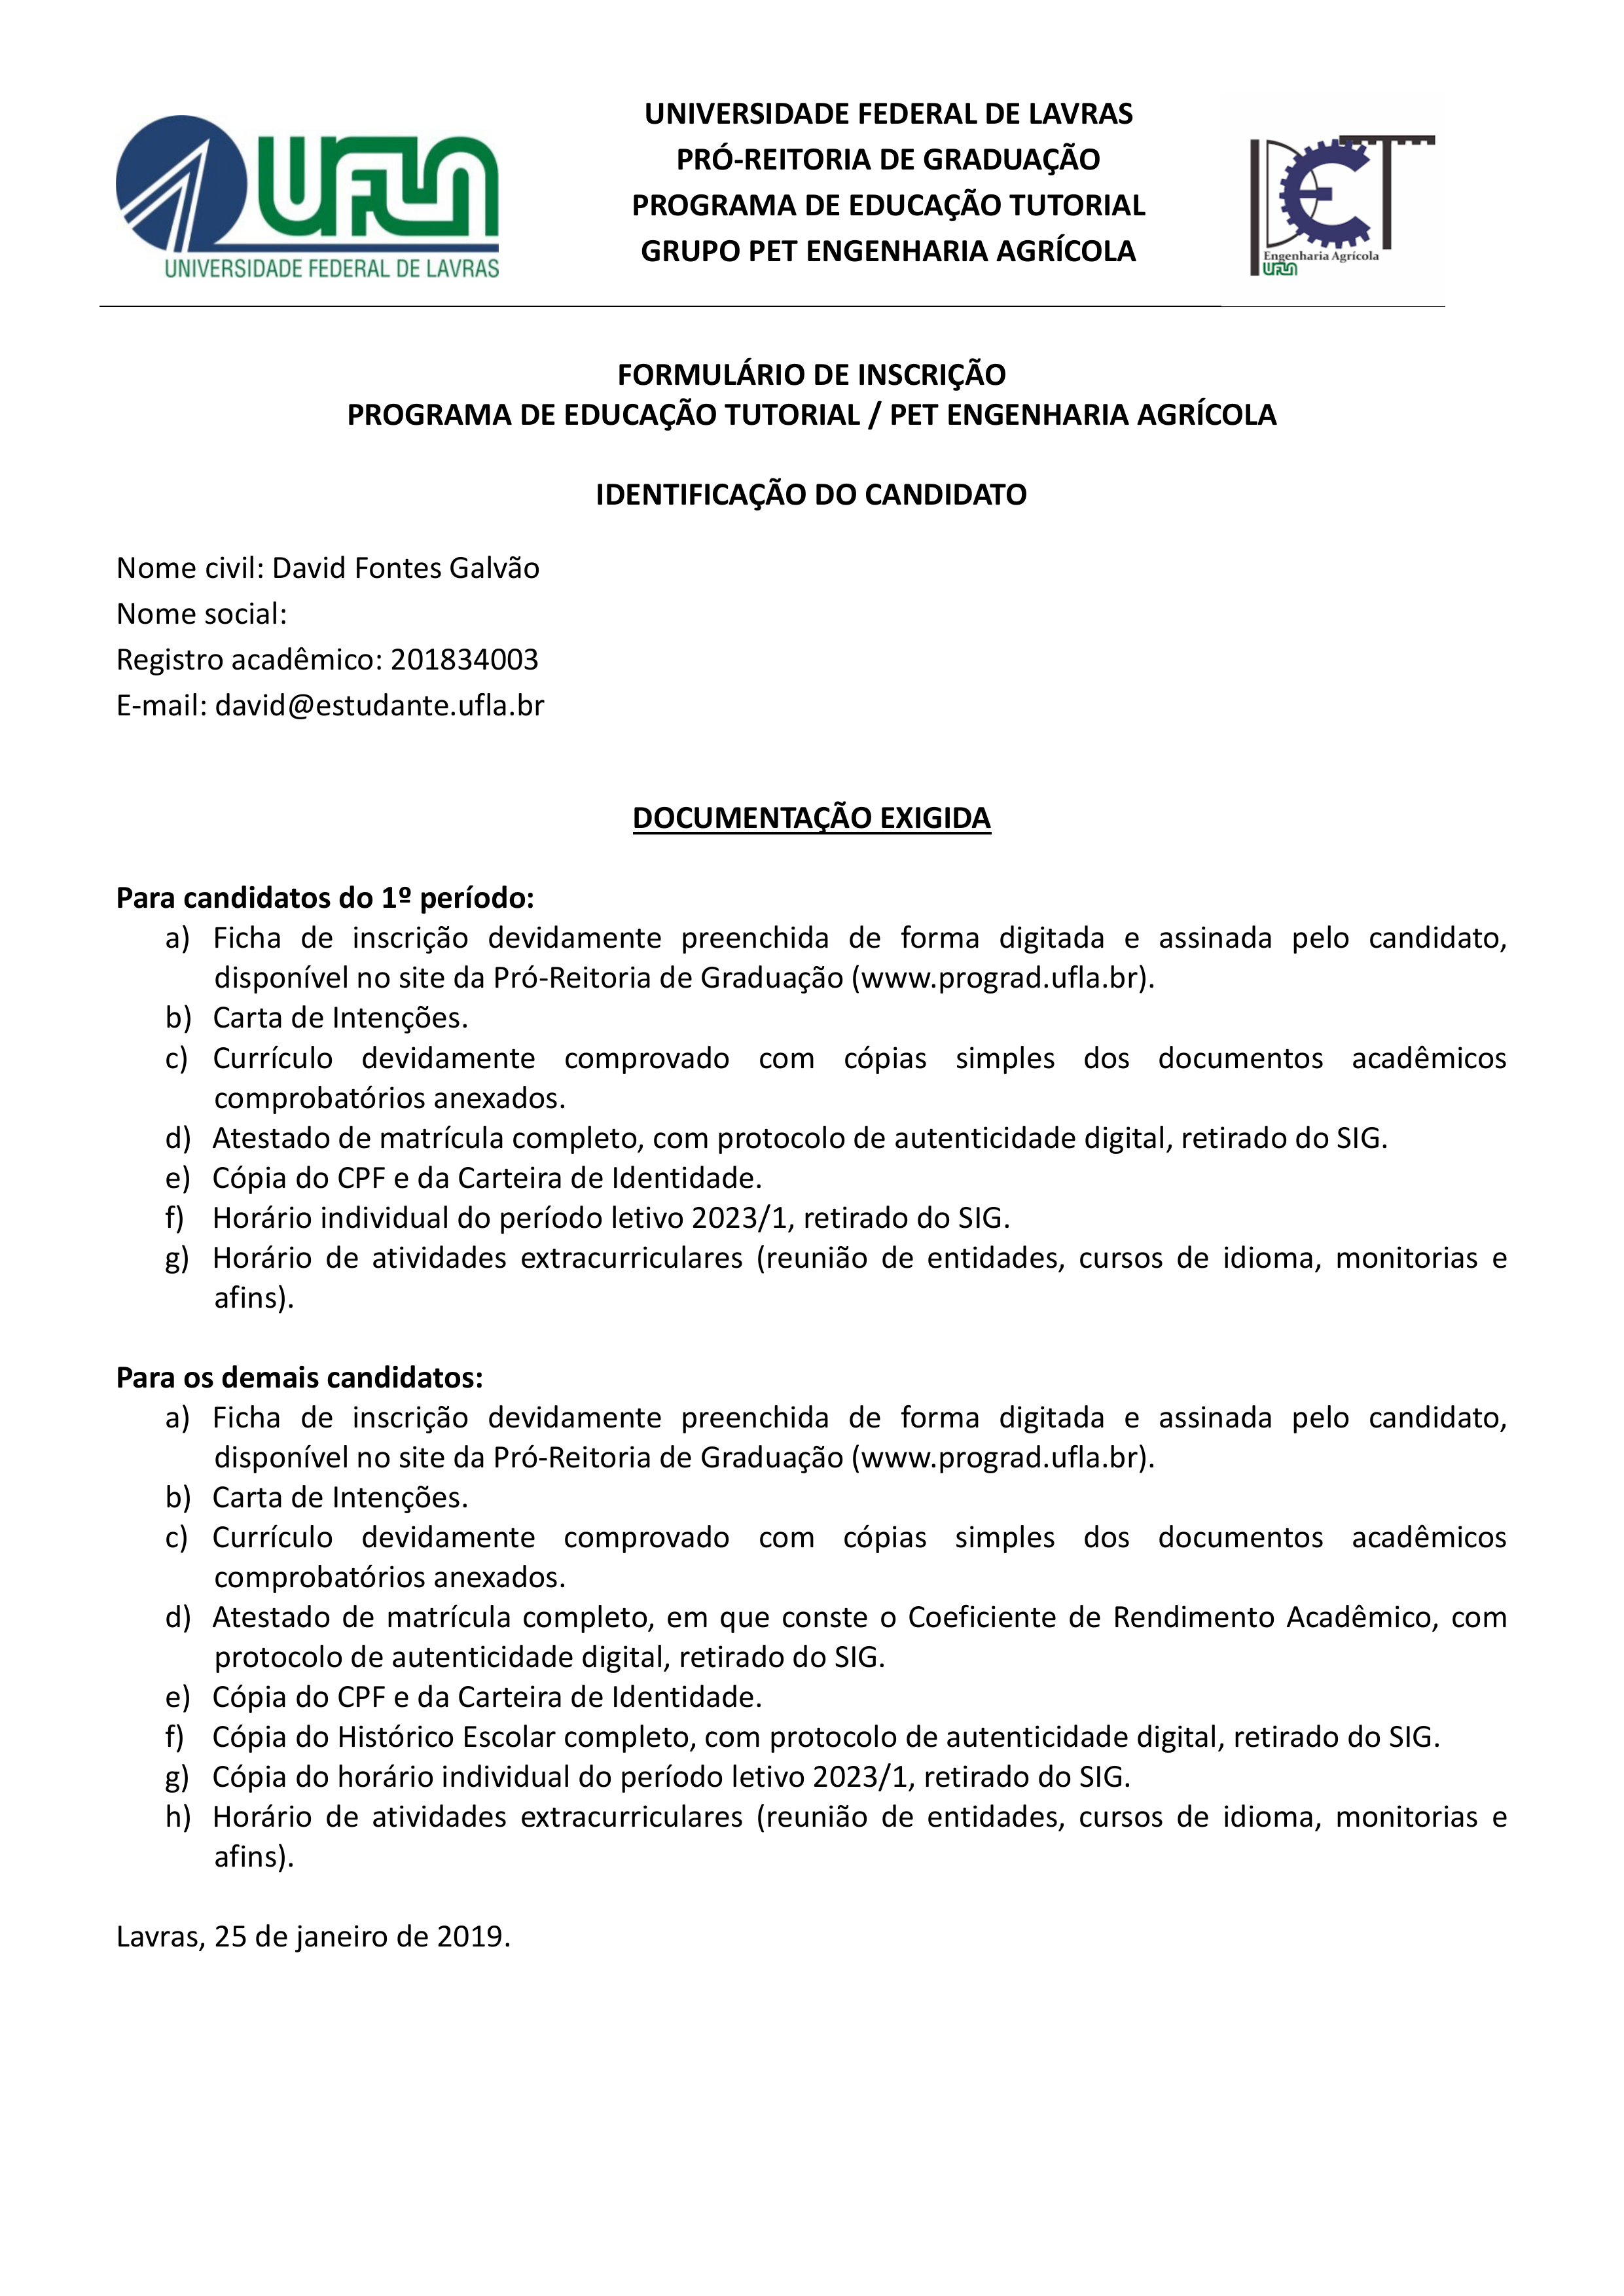
UNIVERSIDADE FEDERAL DE LAVRAS
UFLA
PRÓ-REITORIA DE GRADUAÇÃO
PROGRAMA DE EDUCAÇÃO TUTORIAL
GRUPO PET ENGENHARIA AGRÍCOLA
Engenharia Agricola
UNIVERSIDADE FEDERAL DE LAVRAS
UFLA
FORMULÁRIO DE INSCRIÇÃO
PROGRAMA DE EDUCAÇÃO TUTORIAL / PET ENGENHARIA AGRÍCOLA
IDENTIFICAÇÃO DO CANDIDATO
Nome civil:
David Fontes Galvão
Nome social:
Registro acadêmico:
201834003
E-mail:
david@estudante.ufla.br
DOCUMENTAÇÃO EXIGIDA
Para candidatos do 1º período:
a) Ficha de inscrição devidamente preenchida de forma digitada e assinada pelo candidato, disponível no site da Pró-Reitoria de Graduação (www.prograd.ufla.br).
b) Carta de Intenções.
c) Currículo devidamente comprovado com cópias simples dos documentos acadêmicos comprobatórios anexados.
d) Atestado de matrícula completo, com protocolo de autenticidade digital, retirado do SIG.
e) Cópia do CPF e da Carteira de Identidade.
f) Horário individual do periodo letivo 2023/1, retirado do SIG.
g) Horário de atividades extracurriculares (reunião de entidades, cursos de idioma, monitorias e afins).
Para os demais candidatos:
a) Ficha de inscrição devidamente preenchida de forma digitada e assinada pelo candidato, disponivel no site da Pró-Reitoria de Graduação (www.prograd.ufla.br).
b) Carta de Intenções.
c) Currículo devidamente comprovado com cópias simples dos documentos acadêmicos comprobatórios anexados.
d) Atestado de matrícula completo, em que conste o Coeficiente de Rendimento Acadêmico, com protocolo de autenticidade digital, retirado do SIG.
e) Cópia do CPF e da Carteira de Identidade.
f) Cópia do Histórico Escolar completo, com protocolo de autenticidade digital, retirado do SIG.
g) Cópia do horário individual do periodo letivo 2023/1, retirado do SIG.
h) Horário de atividades extracurriculares (reunião de entidades, cursos de idioma, monitorias e afins).
Lavras, 25 de janeiro de 2019.